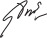
Signature of: chulabhorn princess srisavangavadhana